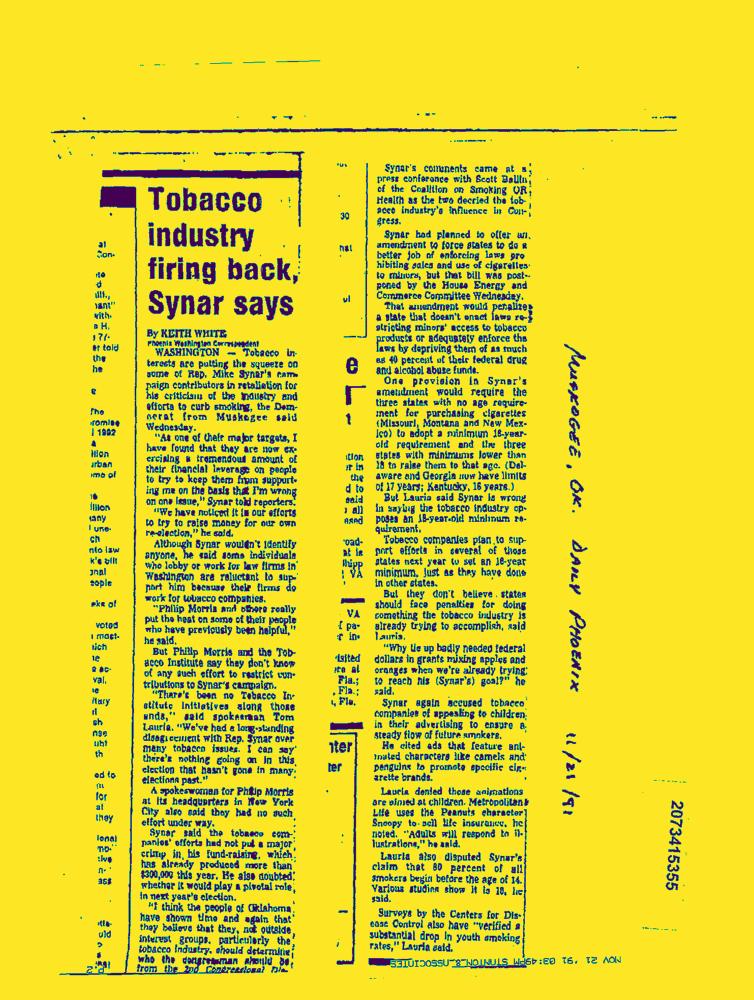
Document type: News-Article